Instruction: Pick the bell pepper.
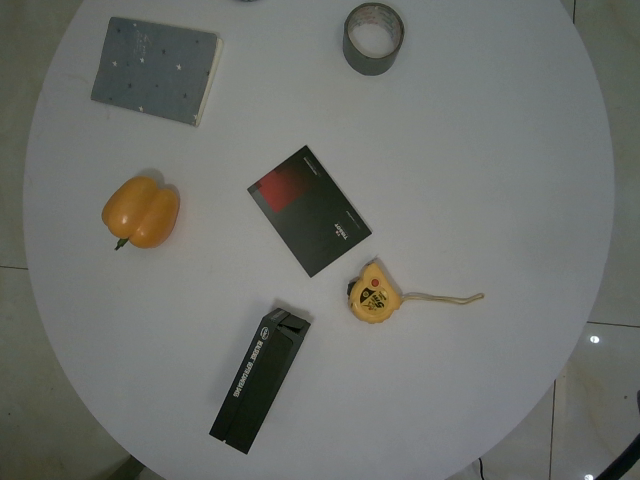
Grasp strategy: vertical